Question: Which state is mentioned in the document?
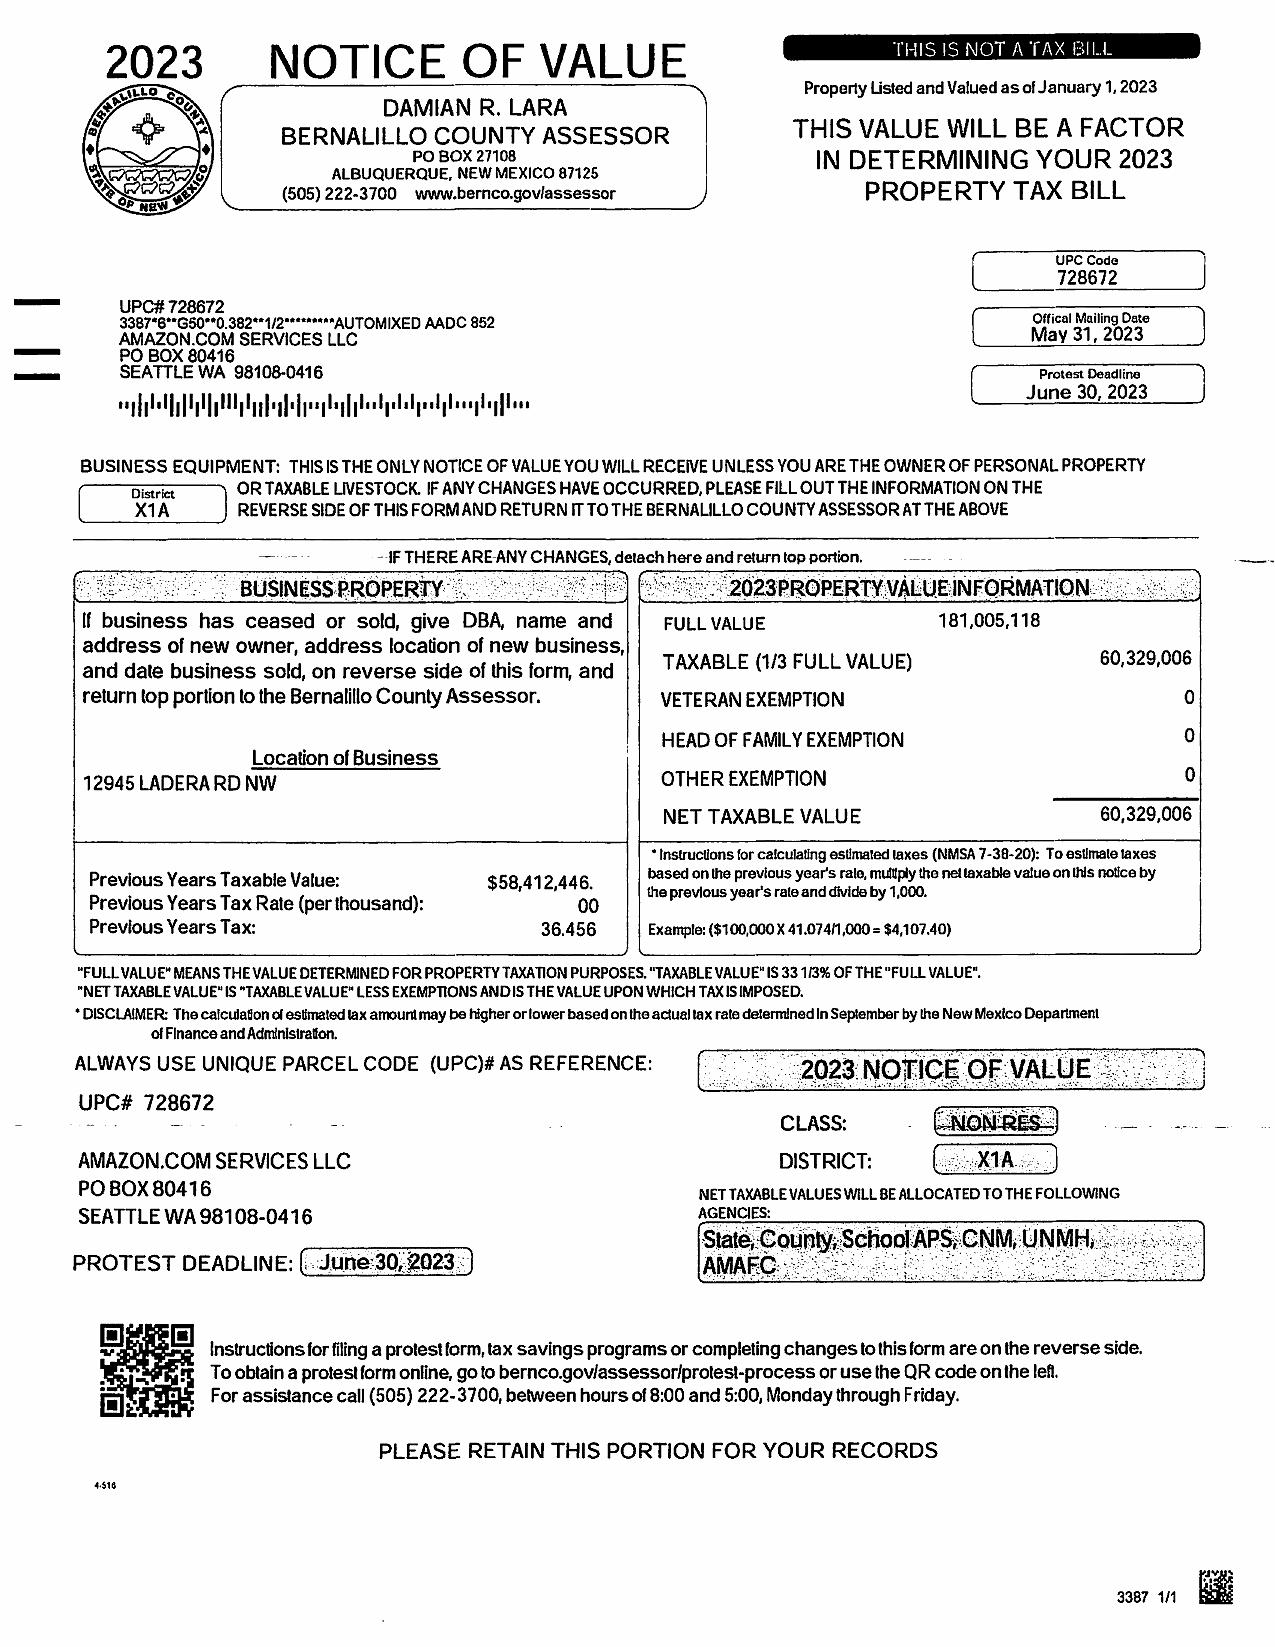
Answer: "New Mexico"